Question: What is the mailing or notice date provided in the document?
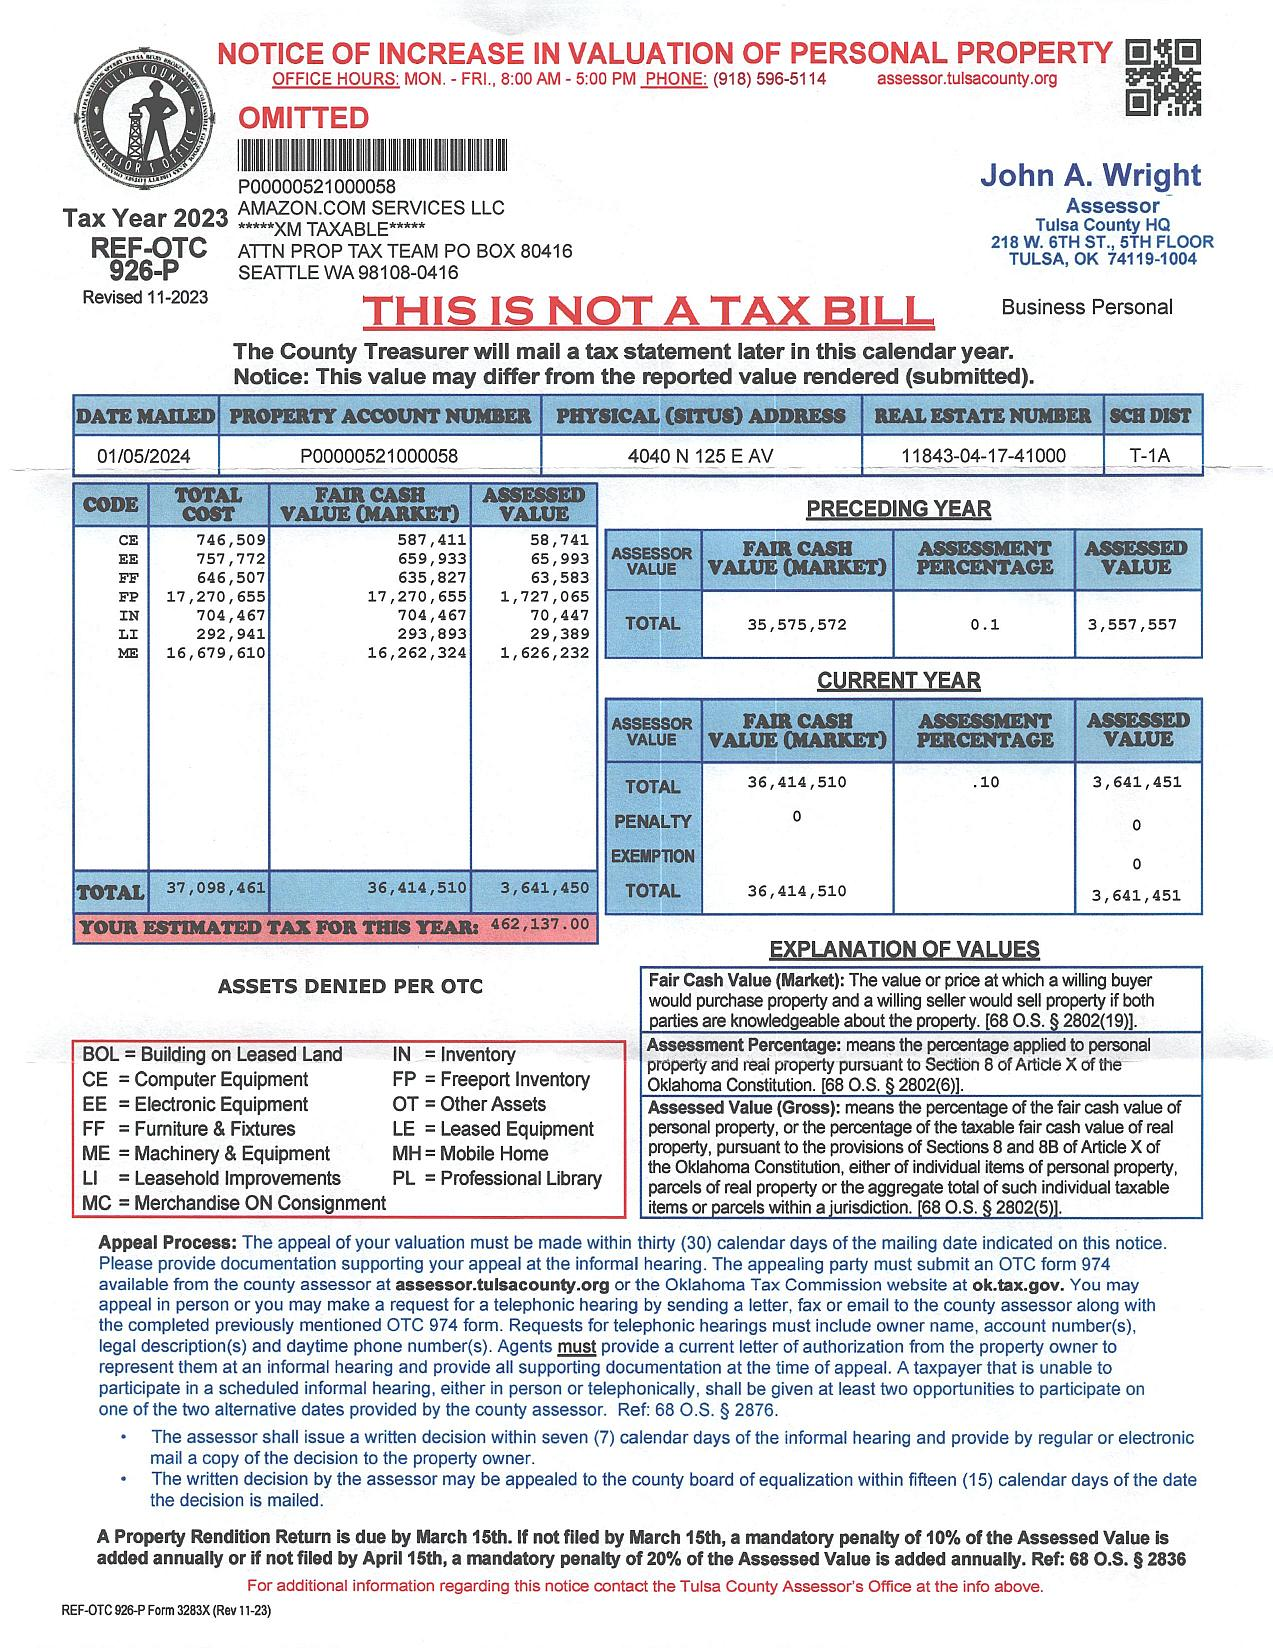
Answer: "1/5/24"